Question: What type of tax is indicated in the document, personal property or real estate?
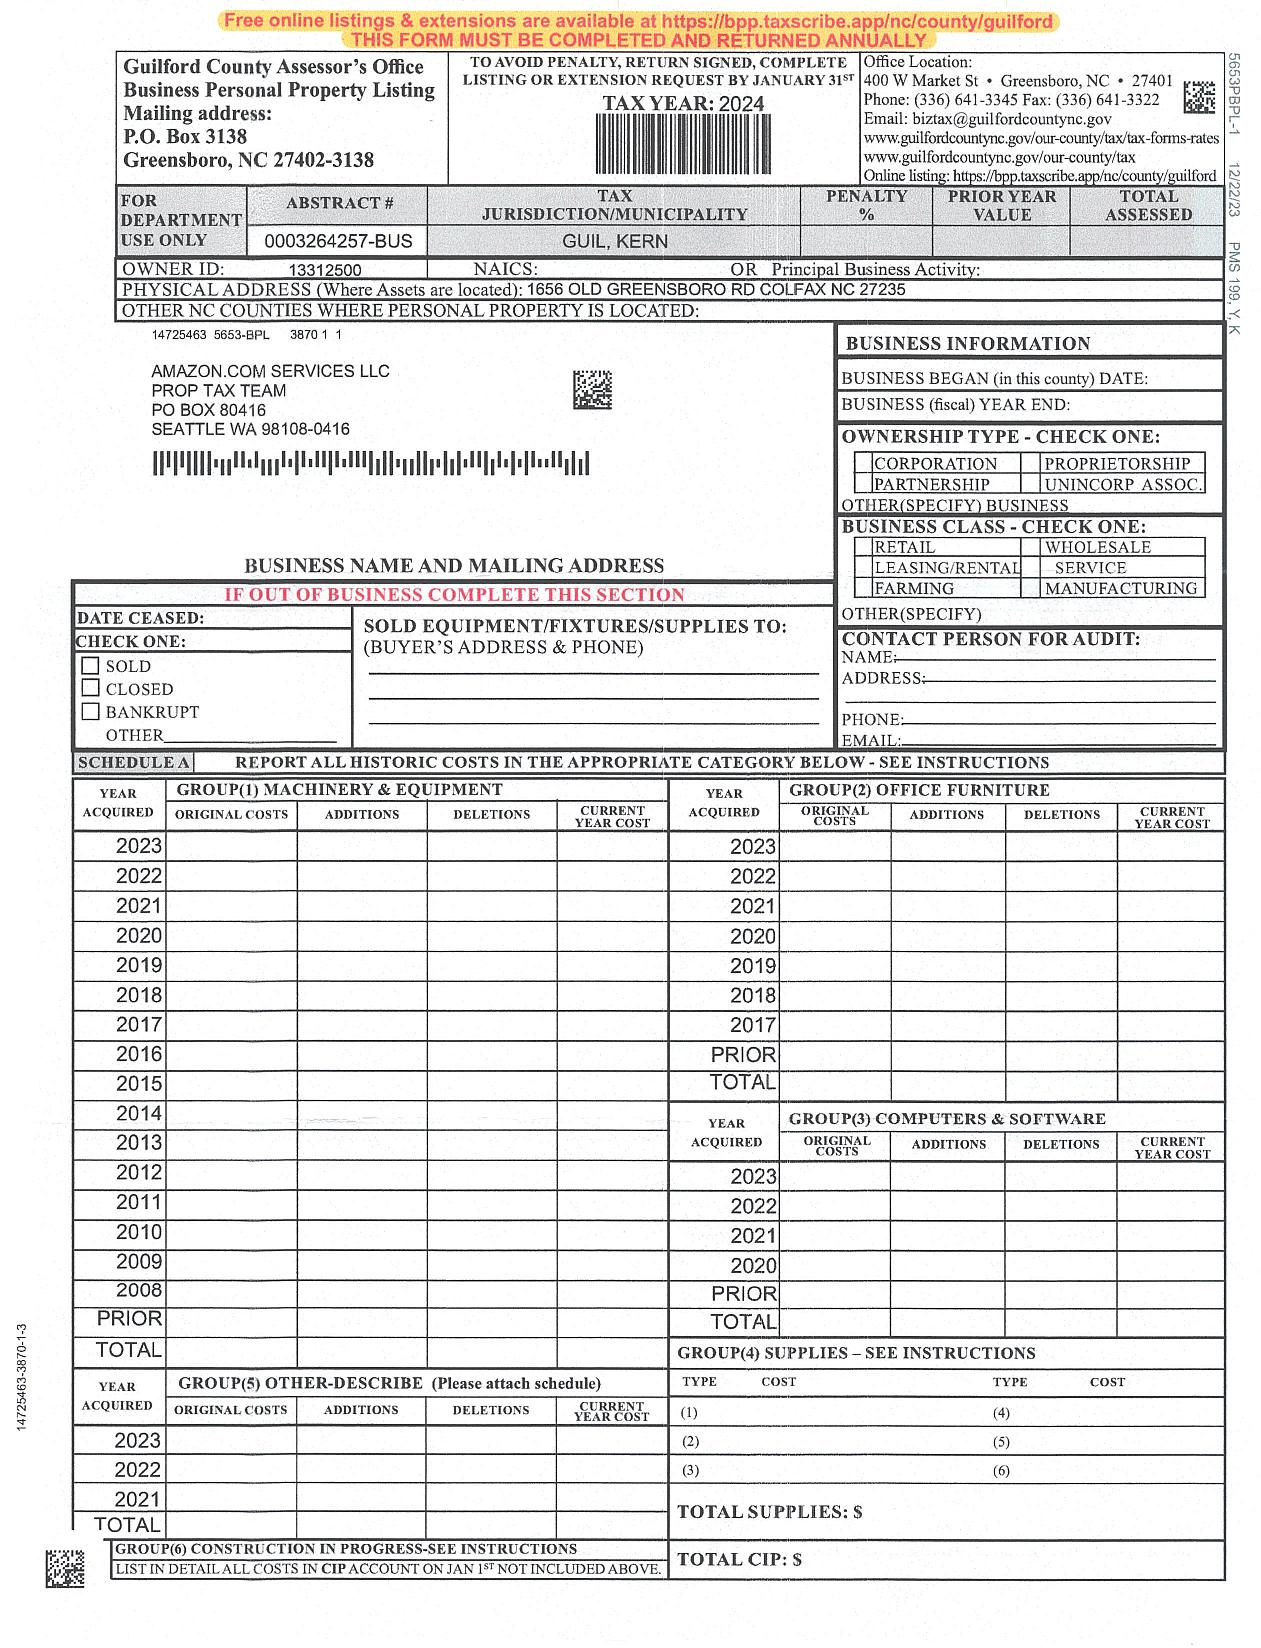
Answer: "Business Personal Property Listing"